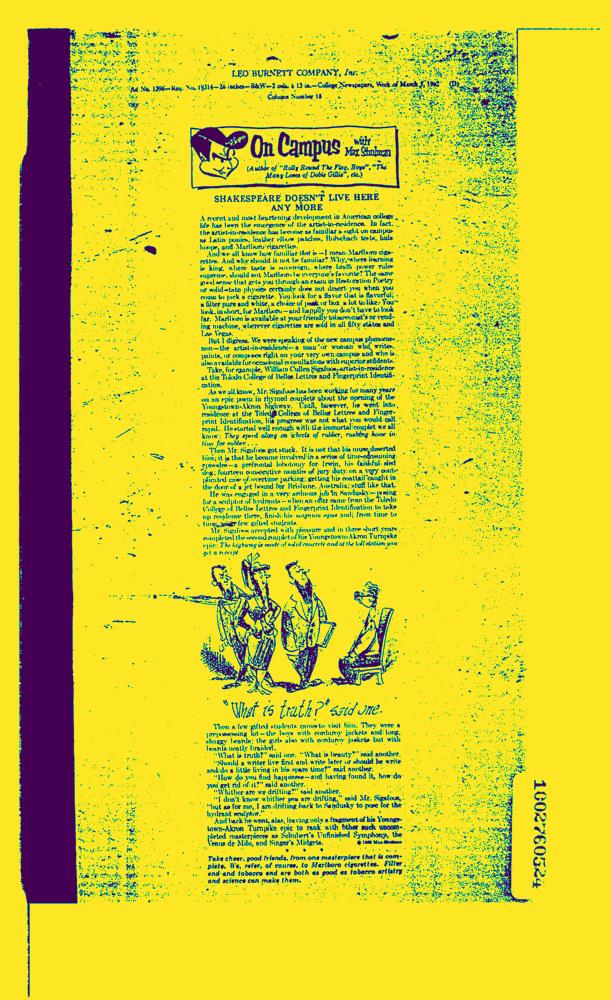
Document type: News-Article